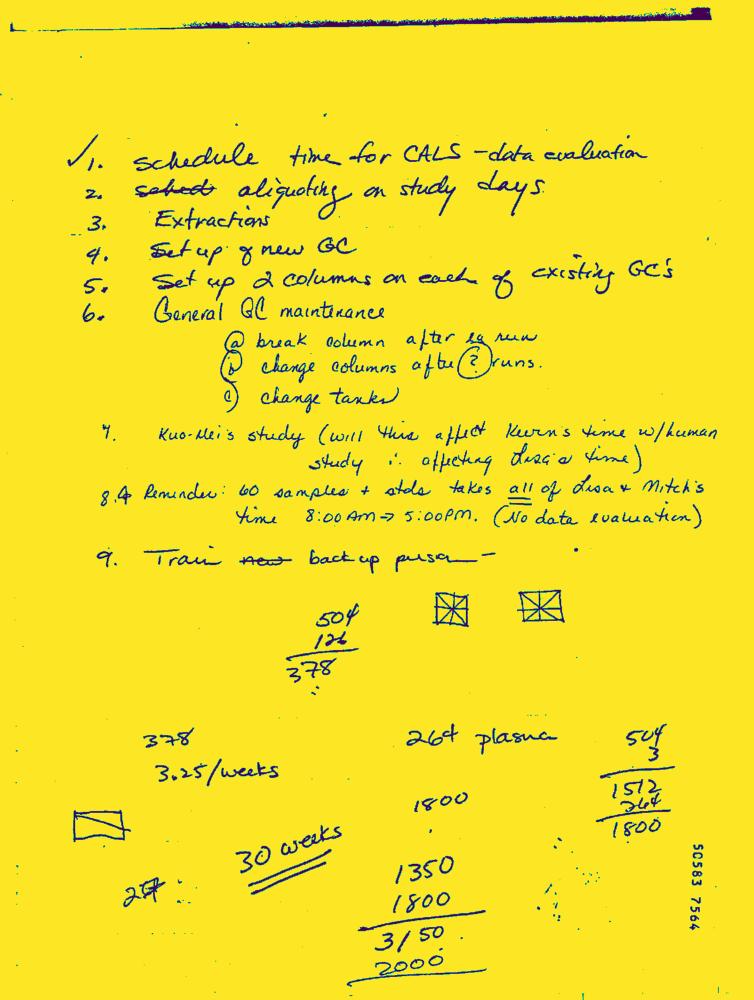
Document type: Hand-Written